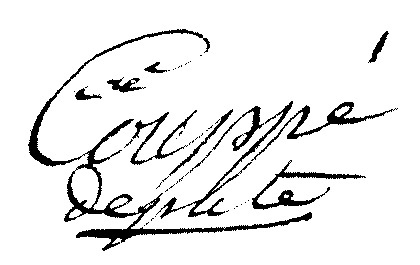
Signature of: gabriel hyacinthe couppé